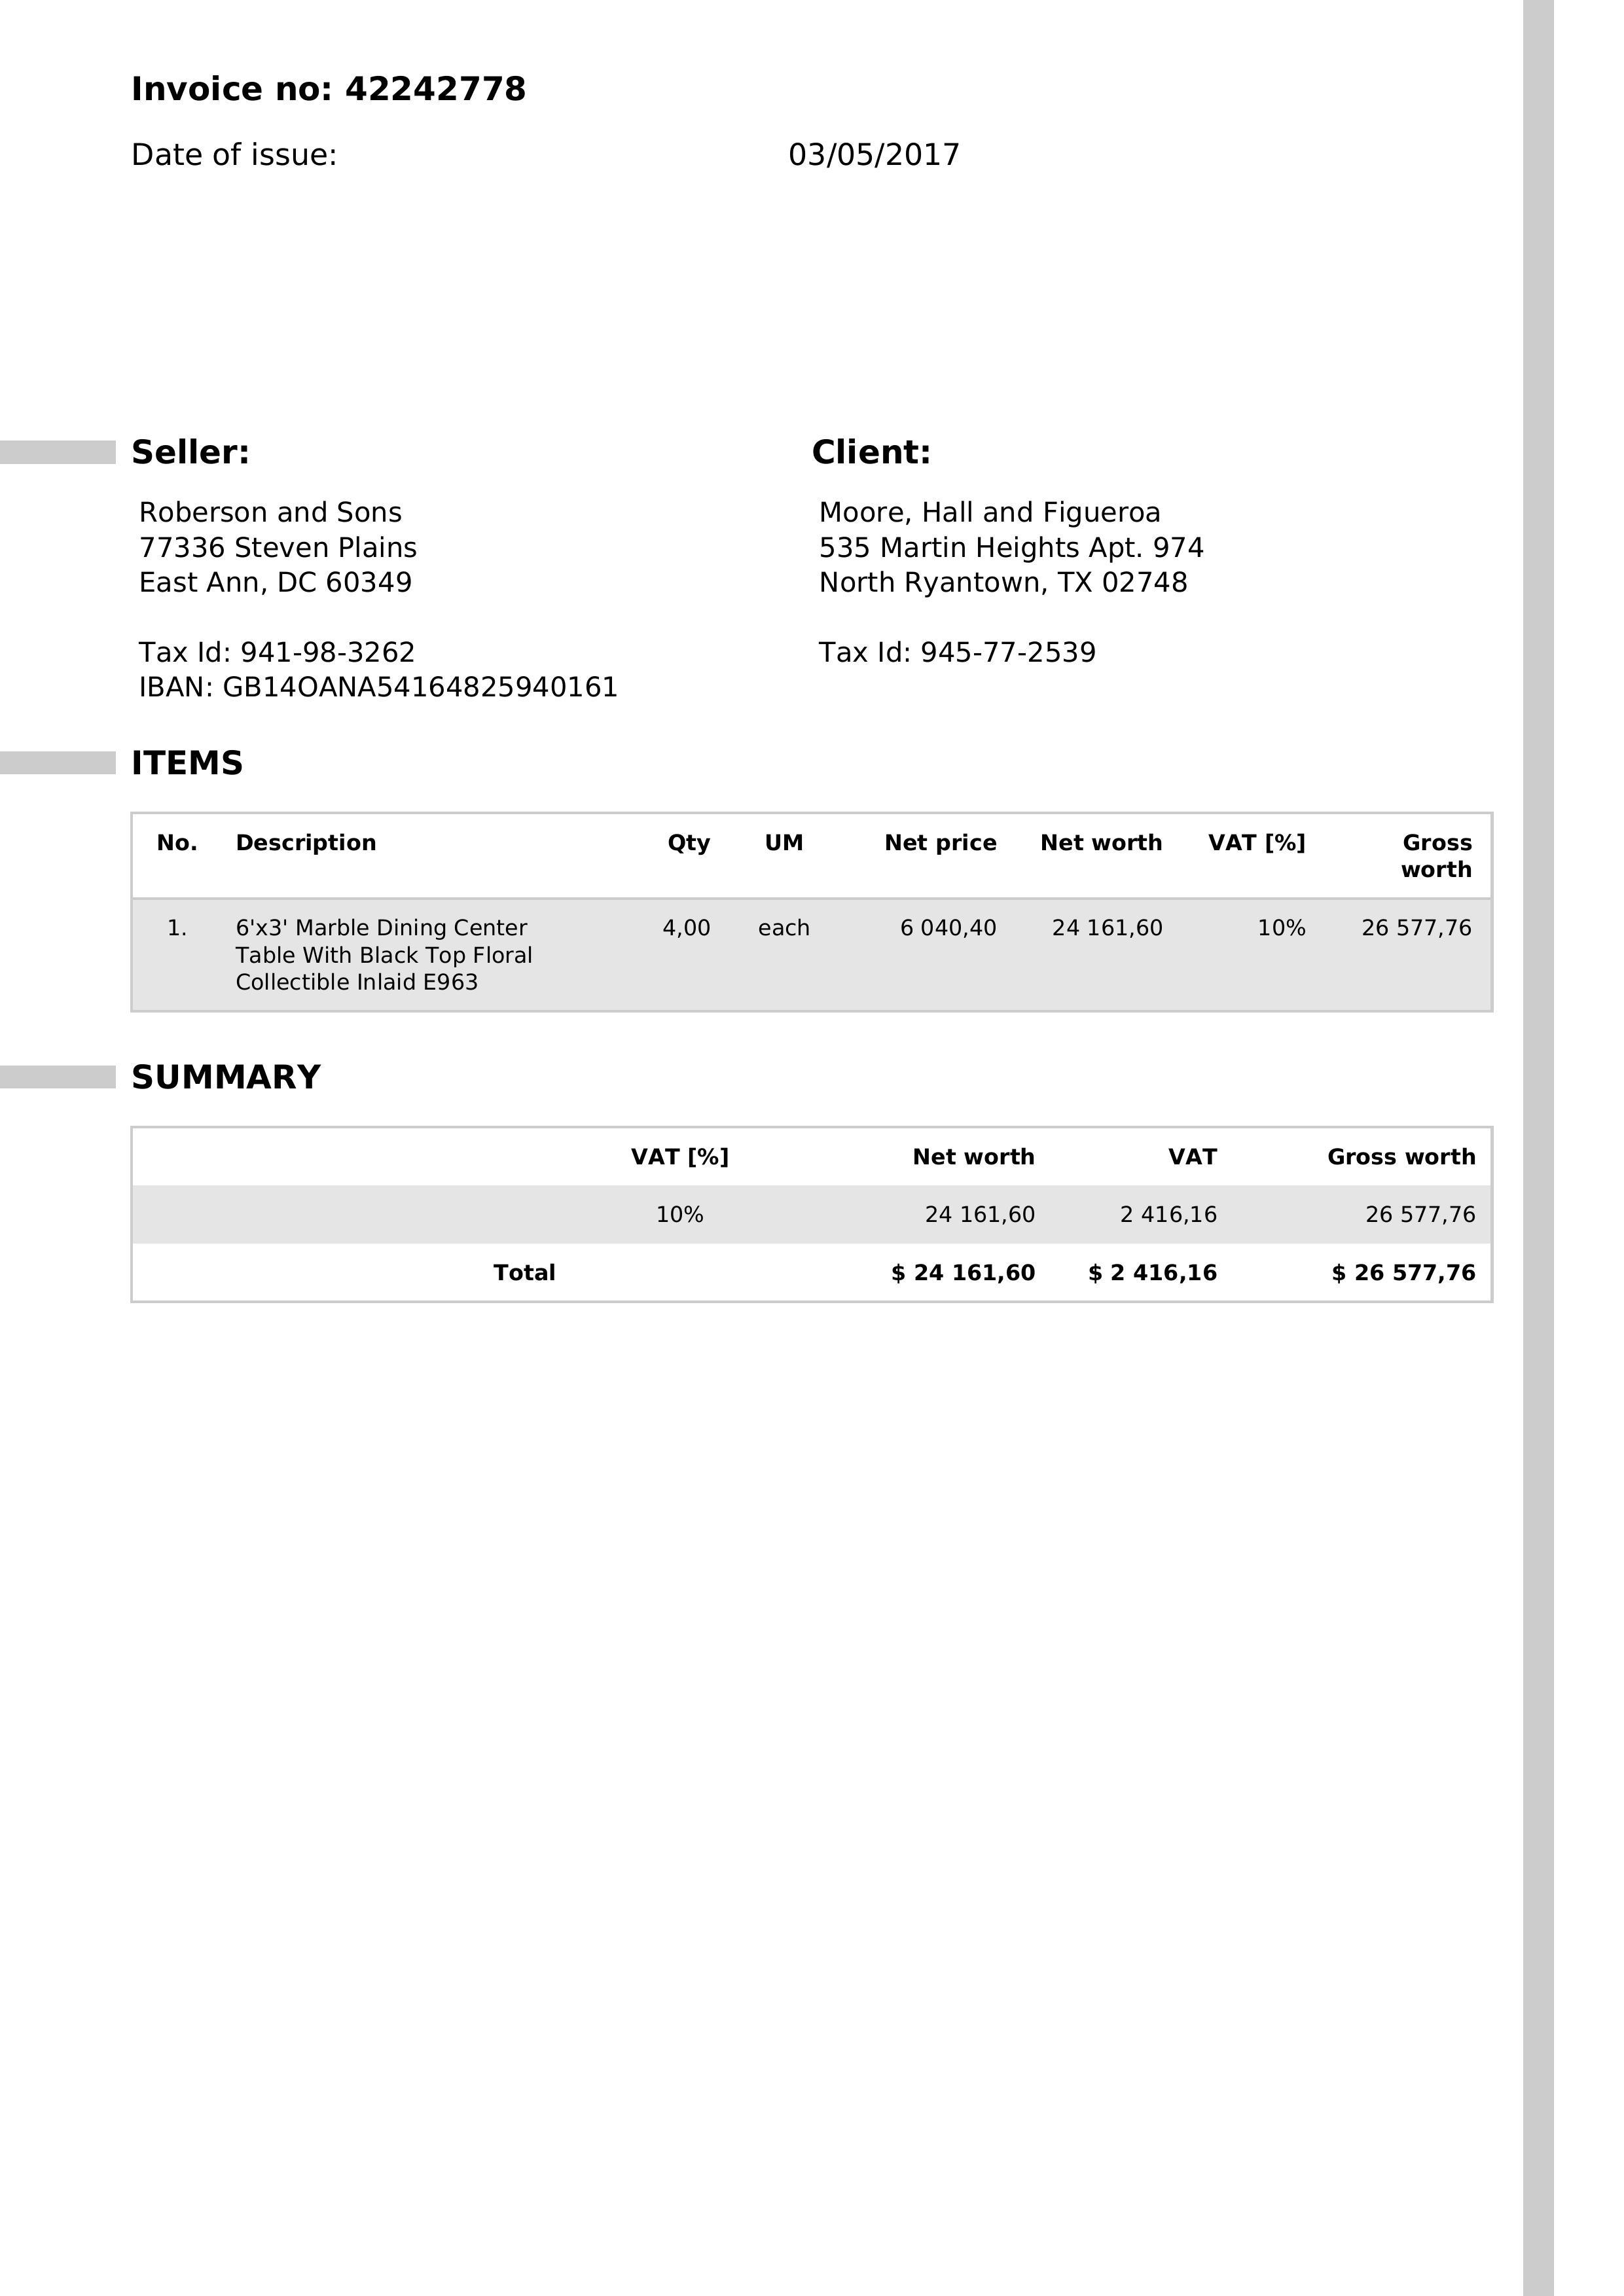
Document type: Invoice